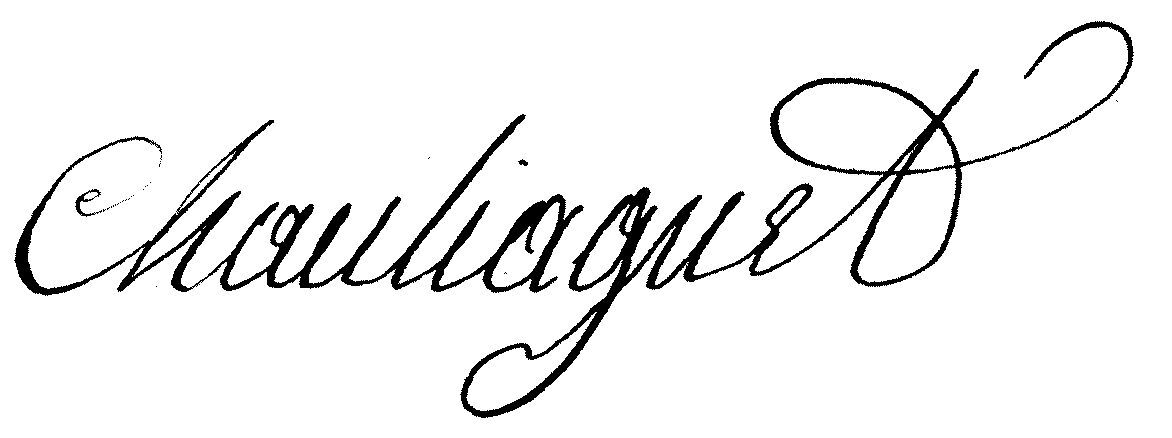
Signature of: philippe chauliaguet